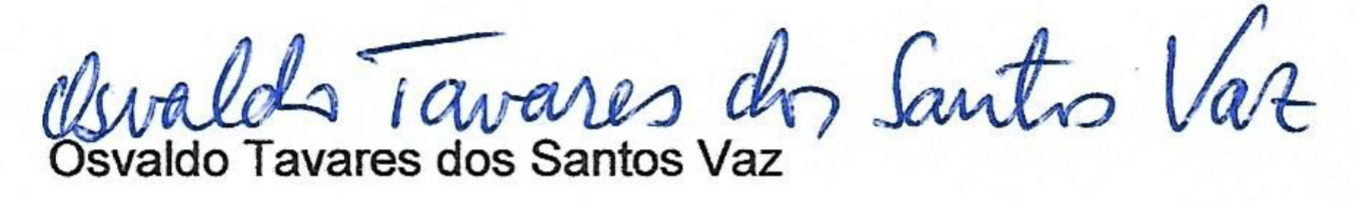
Signature of: osvaldo vaz